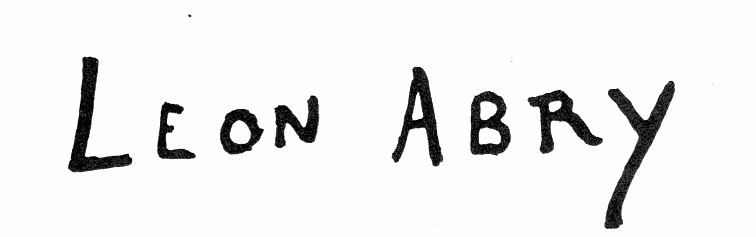
Signature of: léon abry